Please extract the written amount, numerical amount, recipient's name, date on the cheque, and the bank's name from the image.
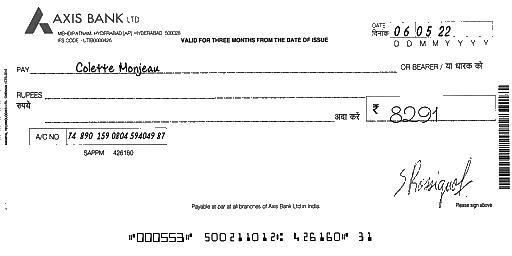
amt_in_words:
amt_in_figures: 8291
payee_name: Colette Monjeau
bank_name: AXIS BANK
cheque_date: 06/05/22